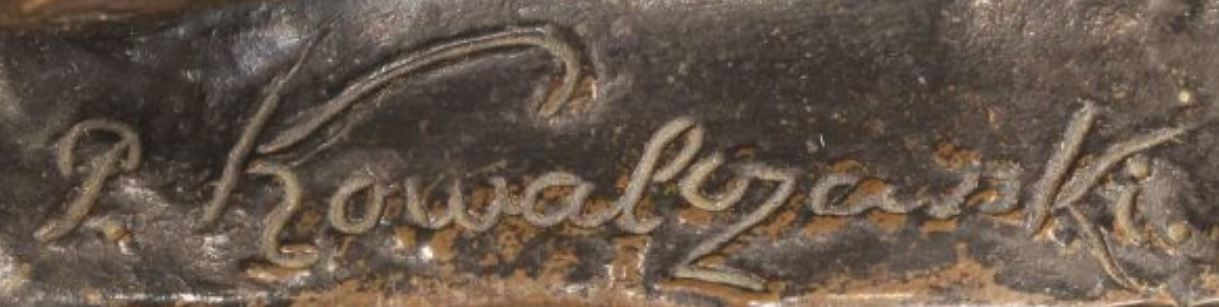
Signature of: paul ludwig kowalczewski